Question: How is the property described in the document?
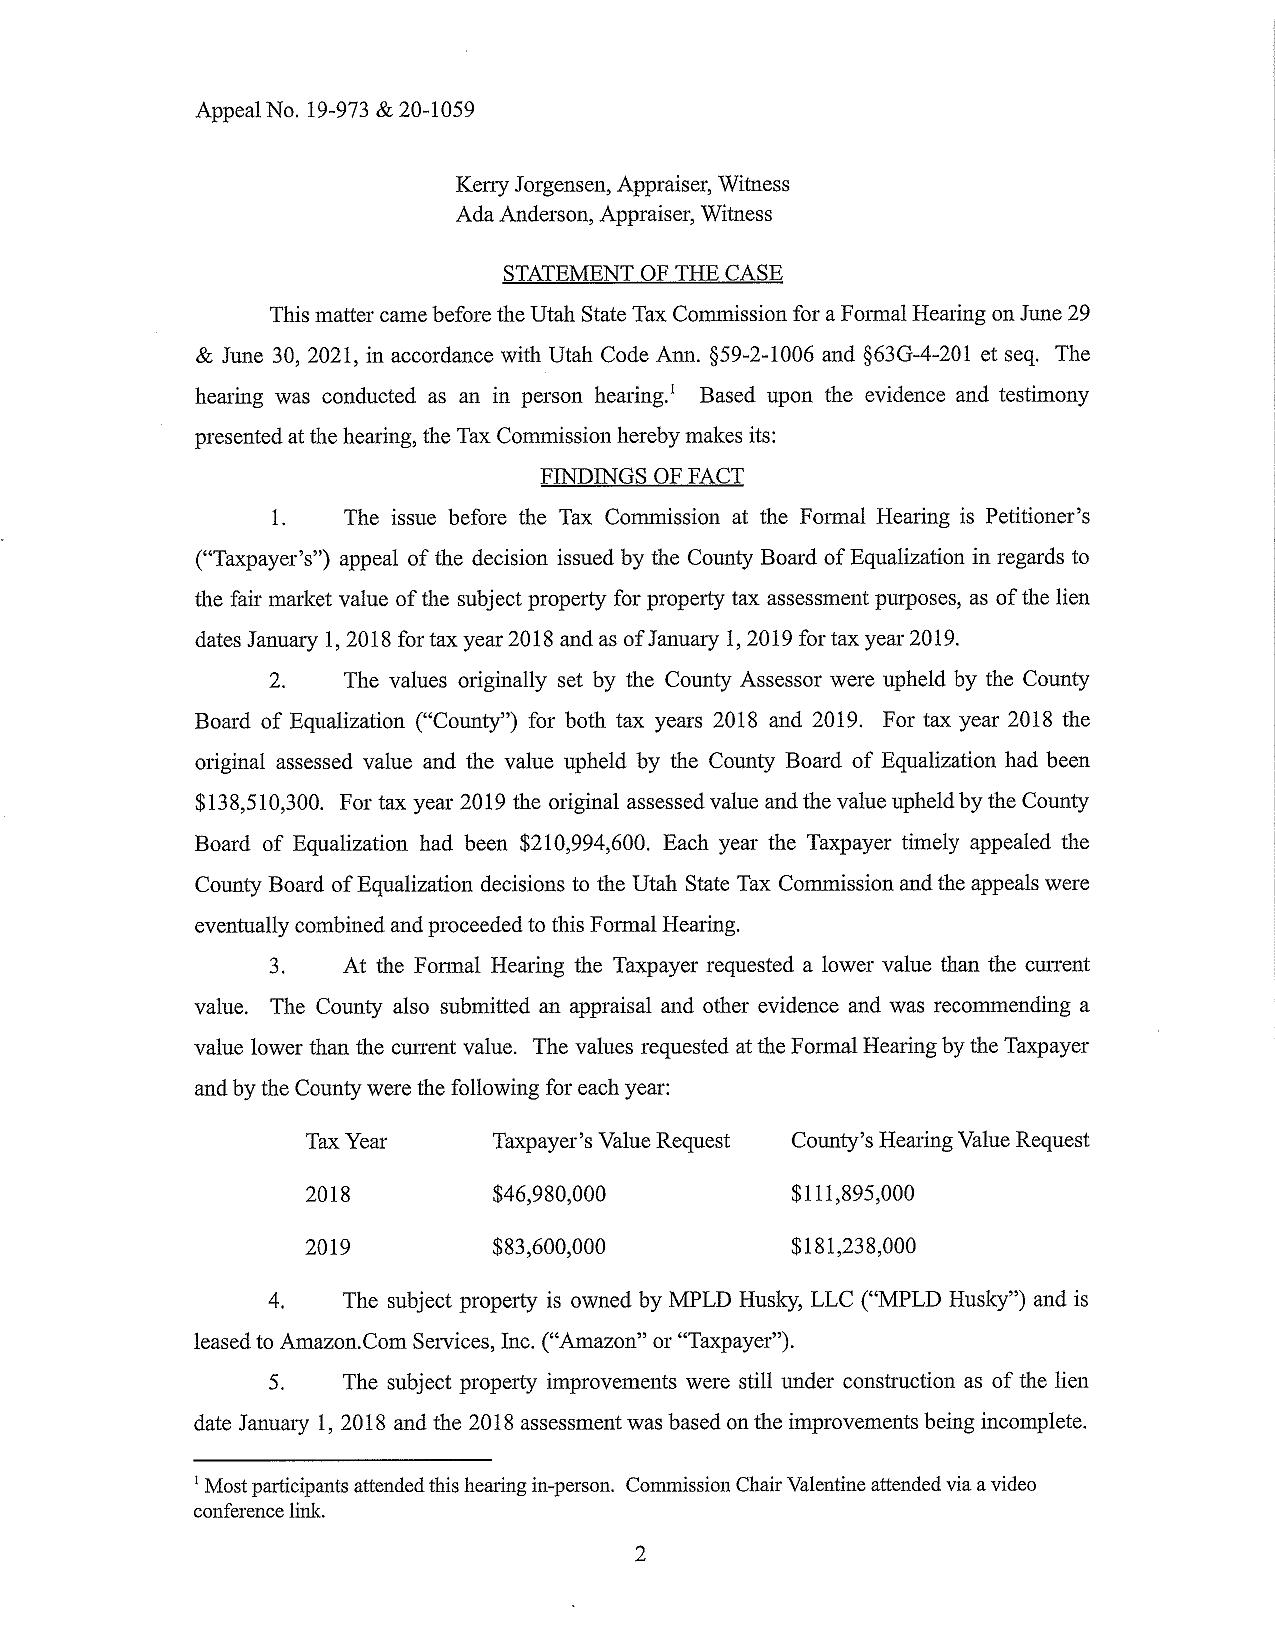
Answer: "The subject property is owned by MPLD Husky, LLC (\"MPLD Husky\") and is leased to Amazon.Com Services, Inc. (\"Amazon\" or \"Taxpayer\")."